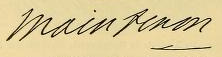
Signature of: françoise d aubigné marquise de maintenon